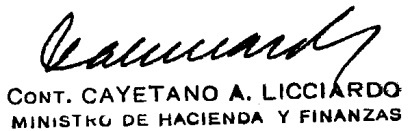
Signature of: cayetano antonio licciardo